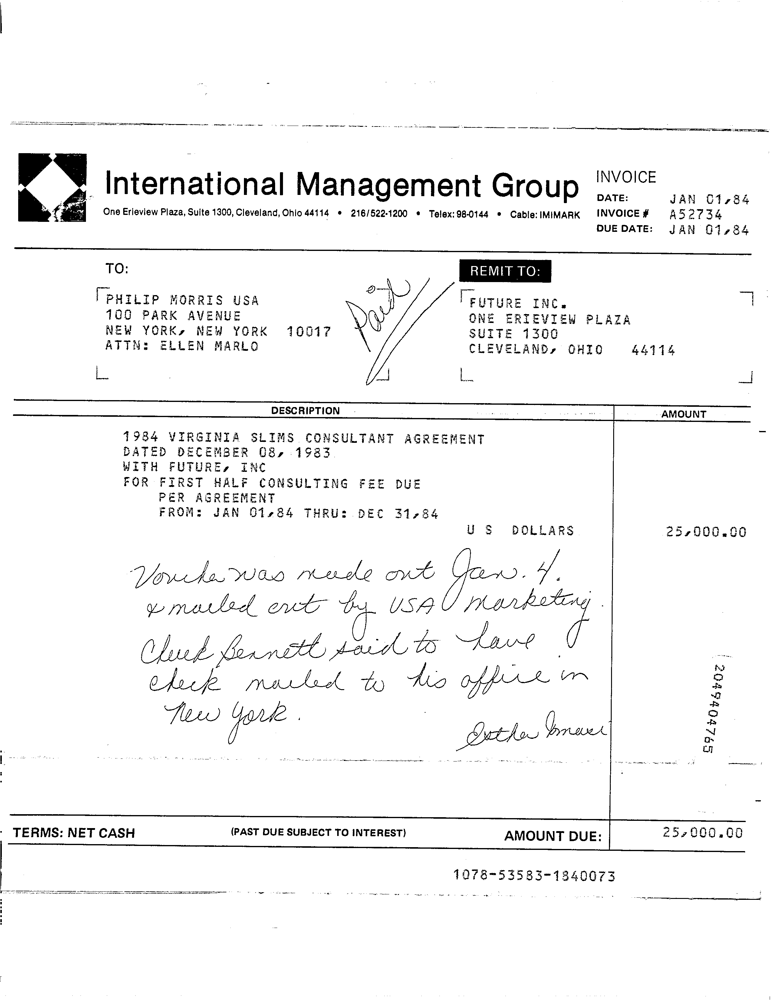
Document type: Invoice